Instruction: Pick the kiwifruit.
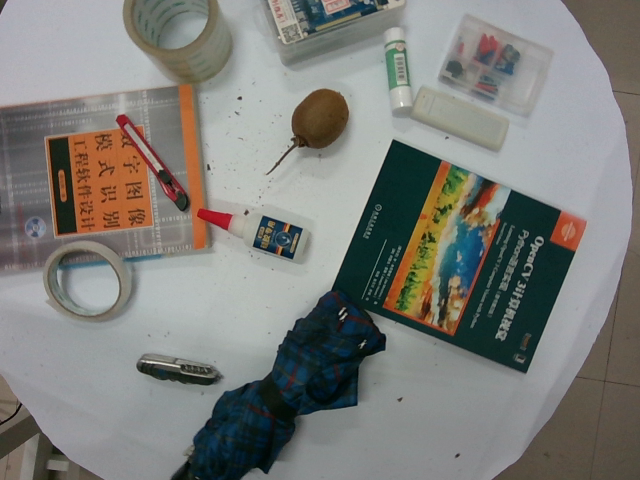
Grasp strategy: vertical